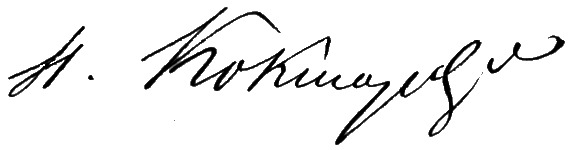
Signature of: nikolay koksharov